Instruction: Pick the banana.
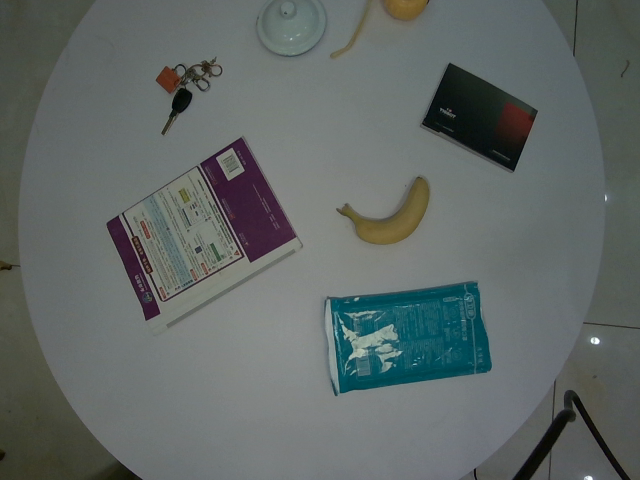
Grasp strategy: vertical